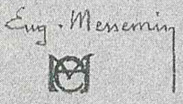
Signature of: eugene prevost messemin